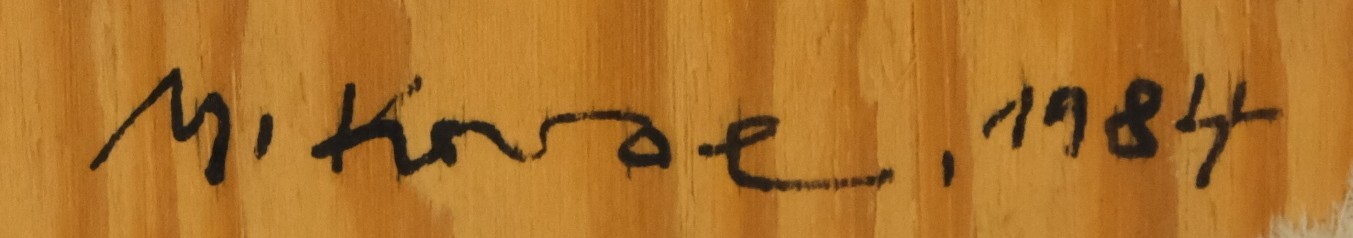
Signature of: miroslav koval